Question: What are the imaging findings?
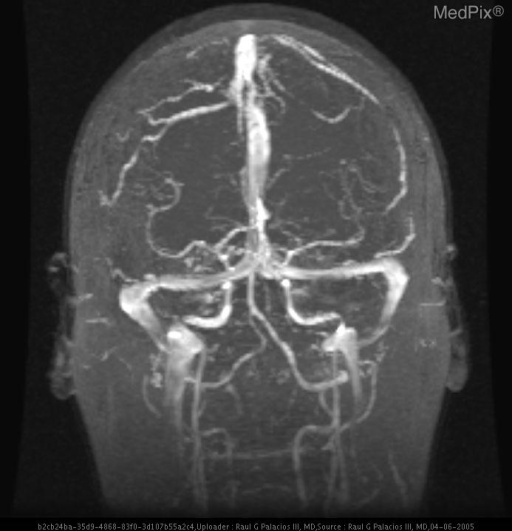
Answer: The imaging shows MRI/MRV of the brain demonstrates a filling defect in a large cortical draining vein, likely the vein of Trolard, on the right corresponding to territorial high signal abnormalities on FLAIR and diffusion weighted images and low signal abnormalities on ADC images. Coronally oriented 3D MRV/MRI image shows a filling defect along the right outer convexity when compared to the contralateral side.  Venous structure is in the expected location of the superficial cortical vein of Trolard and is in the expected location given signal abnormalities visible on the other pulse sequences..